Question: What do the imaging results show?
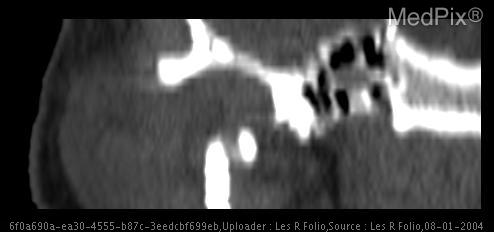
Answer: The imaging shows Rt mandibular condyle fractured, angulated and displaced CT verifies fracture and medially displaced mandibular condyle..